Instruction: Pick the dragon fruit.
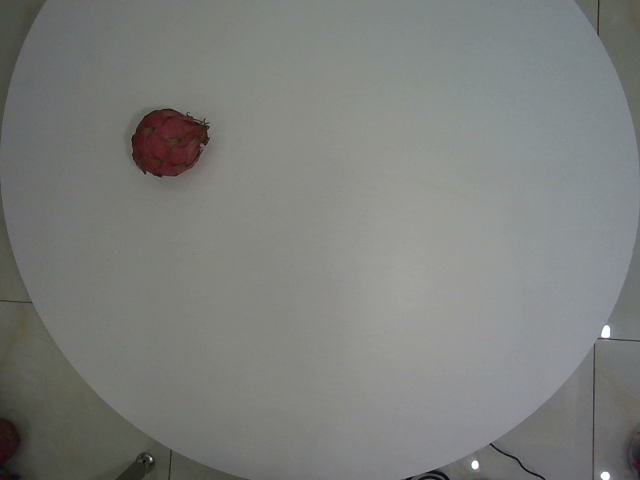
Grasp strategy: vertical